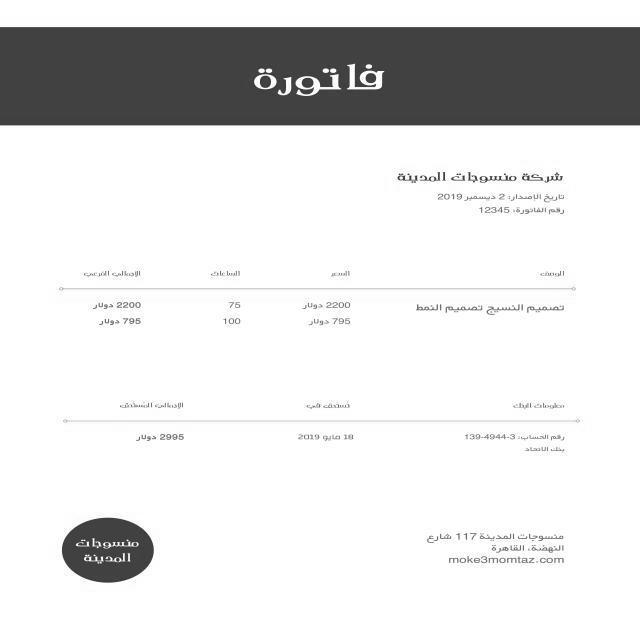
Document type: Invoice